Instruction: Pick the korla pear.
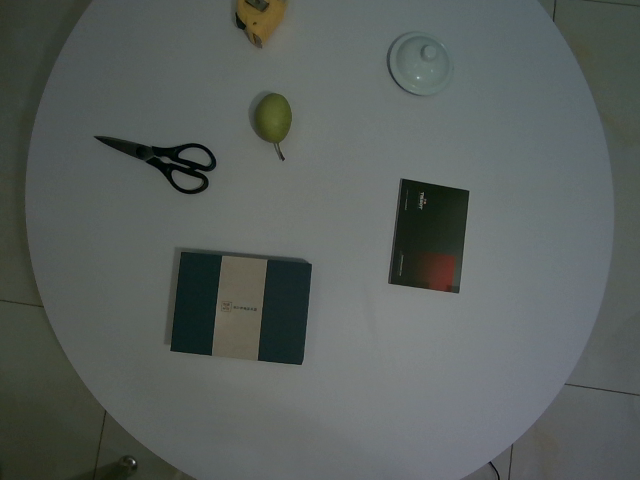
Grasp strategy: vertical